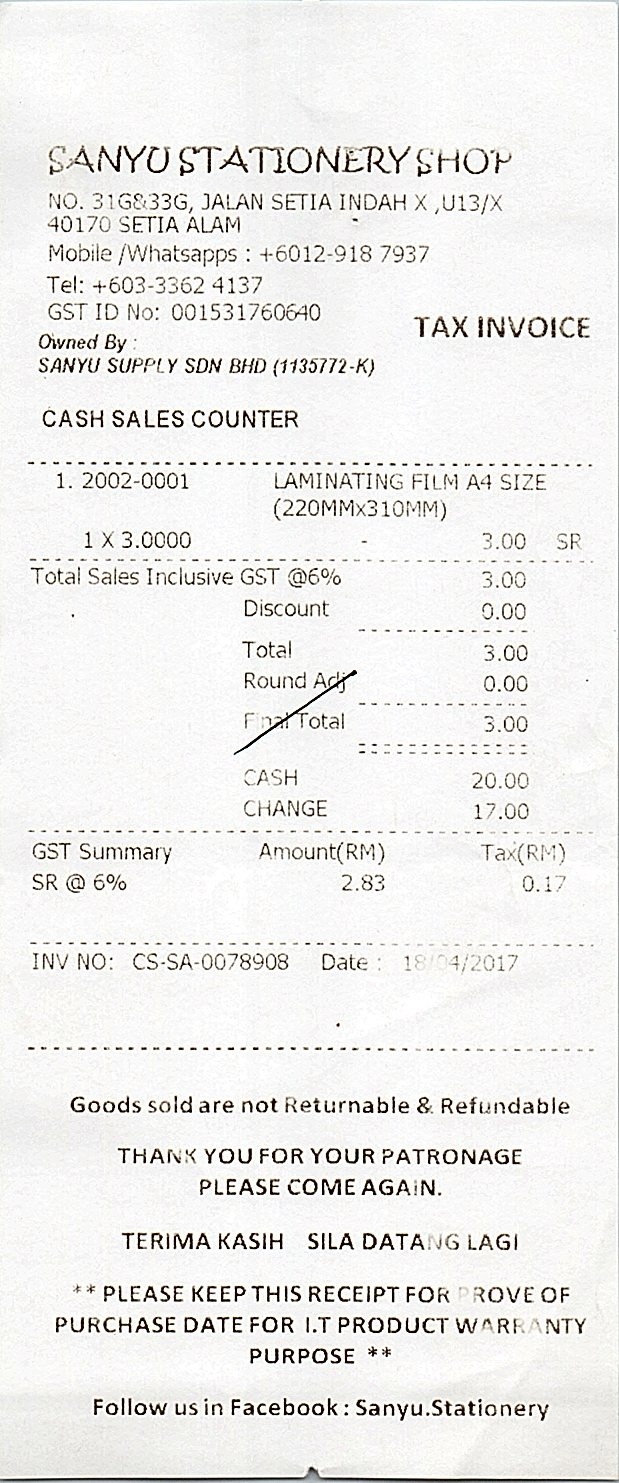
SANYU STATIONERY SHOP
NO. 31G&33G, JALAN SETIA INDAH X ,U13/X
40170 SETIA ALAM
MOBILE /WHATSAPPS : +6012-918 7937
TEL: +603-3362 4137
GST ID NO: 001531760640
TAX INVOICE
OWNED BY :
SANYU SUPPLY SDN BHD (1135772-K)
CASH SALES COUNTER
1. 2002-0001
LAMINATING FILM A4 SIZE
(220MMX310MM)
1 X 3.0000
3.00
SR
TOTAL SALES INCLUSIVE GST @6%
DISCOUNT
TOTAL
ROUND ADJ
FINAL TOTAL
CASH
CHANGE
3.00
0.00
3.00
0.00
3.00
20.00
17.00
GST SUMMARY
SR @ 6%
AMOUNT(RM)
2.83
TAX(RM)
0.17
INV NO: CS-SA-0078908
DATE: 18/04/2017
GOODS SOLD ARE NOT RETURNABLE & REFUNDABLE
THANK YOU FOR YOUR PATRONAGE
PLEASE COME AGAIN.
TERIMA KASIH SILA DATANG LAGI
** PLEASE KEEP THIS RECEIPT FOR PROVE OF
PURCHASE DATE FOR I.T PRODUCT WARRANTY
PURPOSE **
FOLLOW US IN FACEBOOK : SANYU.STATIONERY